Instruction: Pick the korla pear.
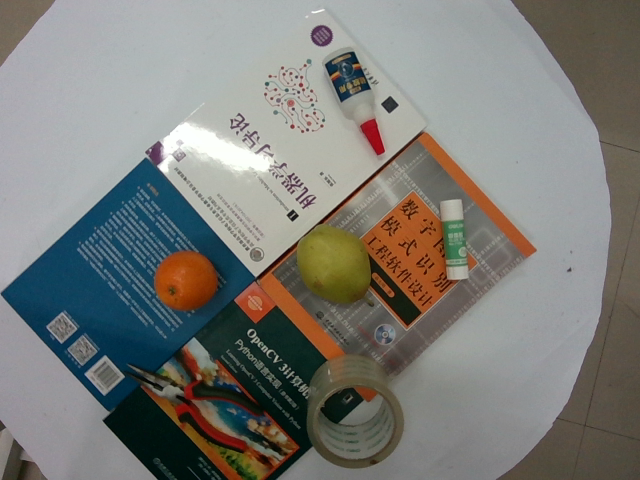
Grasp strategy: vertical